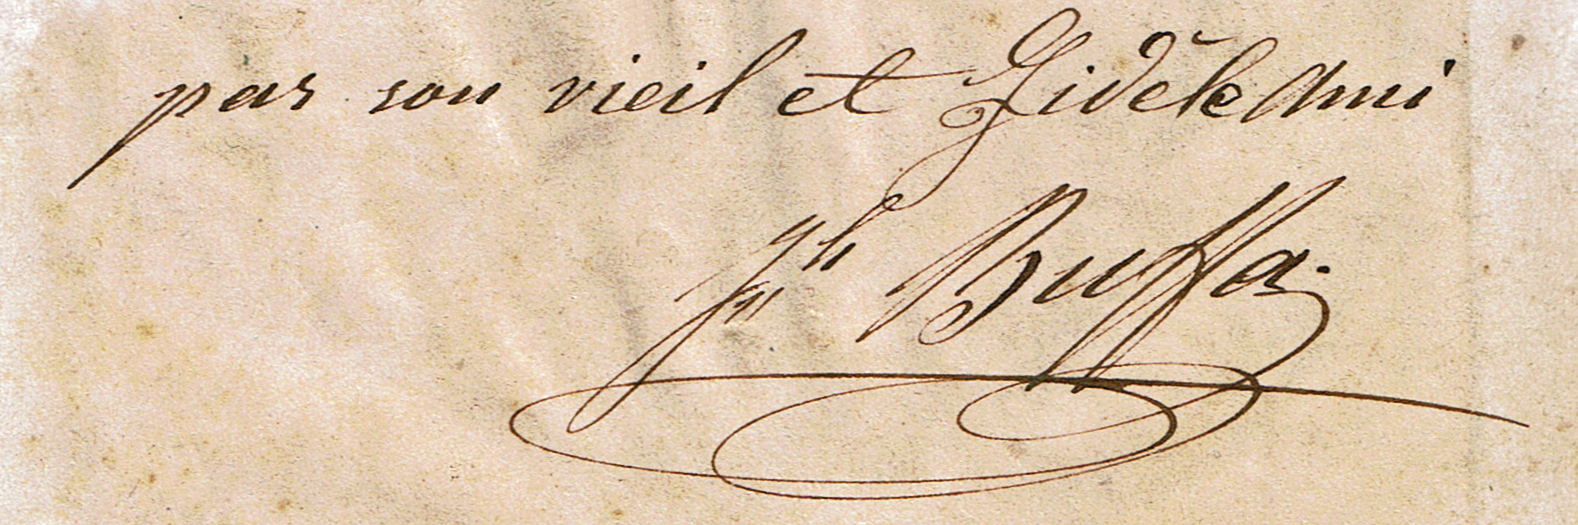
Signature of: joseph buffa